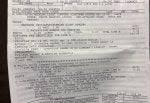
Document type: Invoice